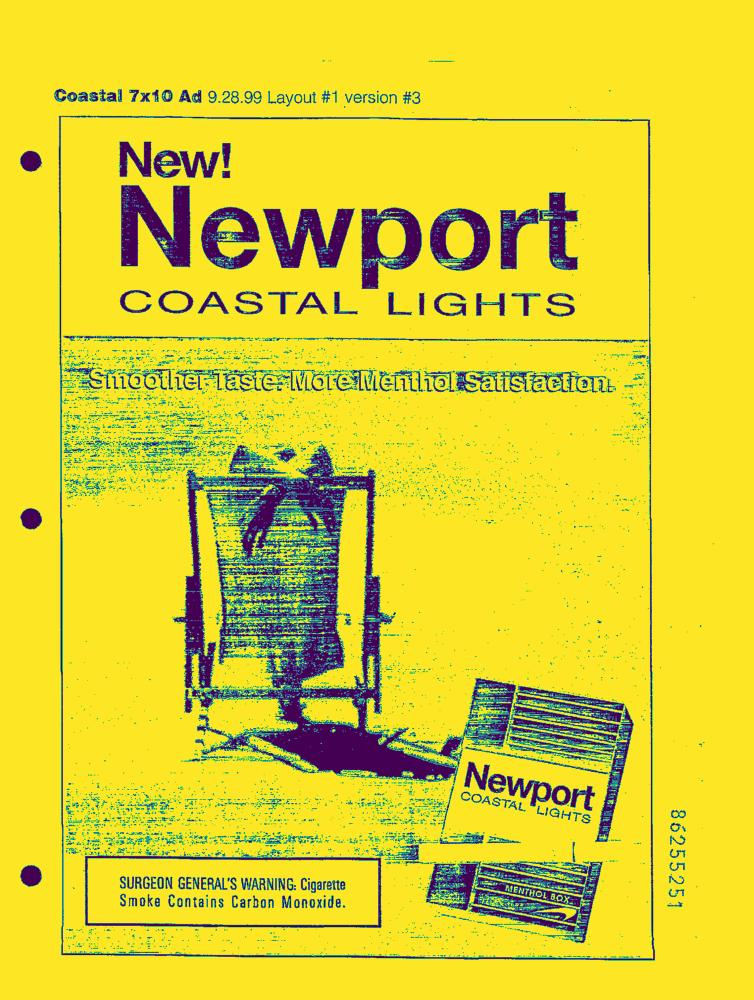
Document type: AD